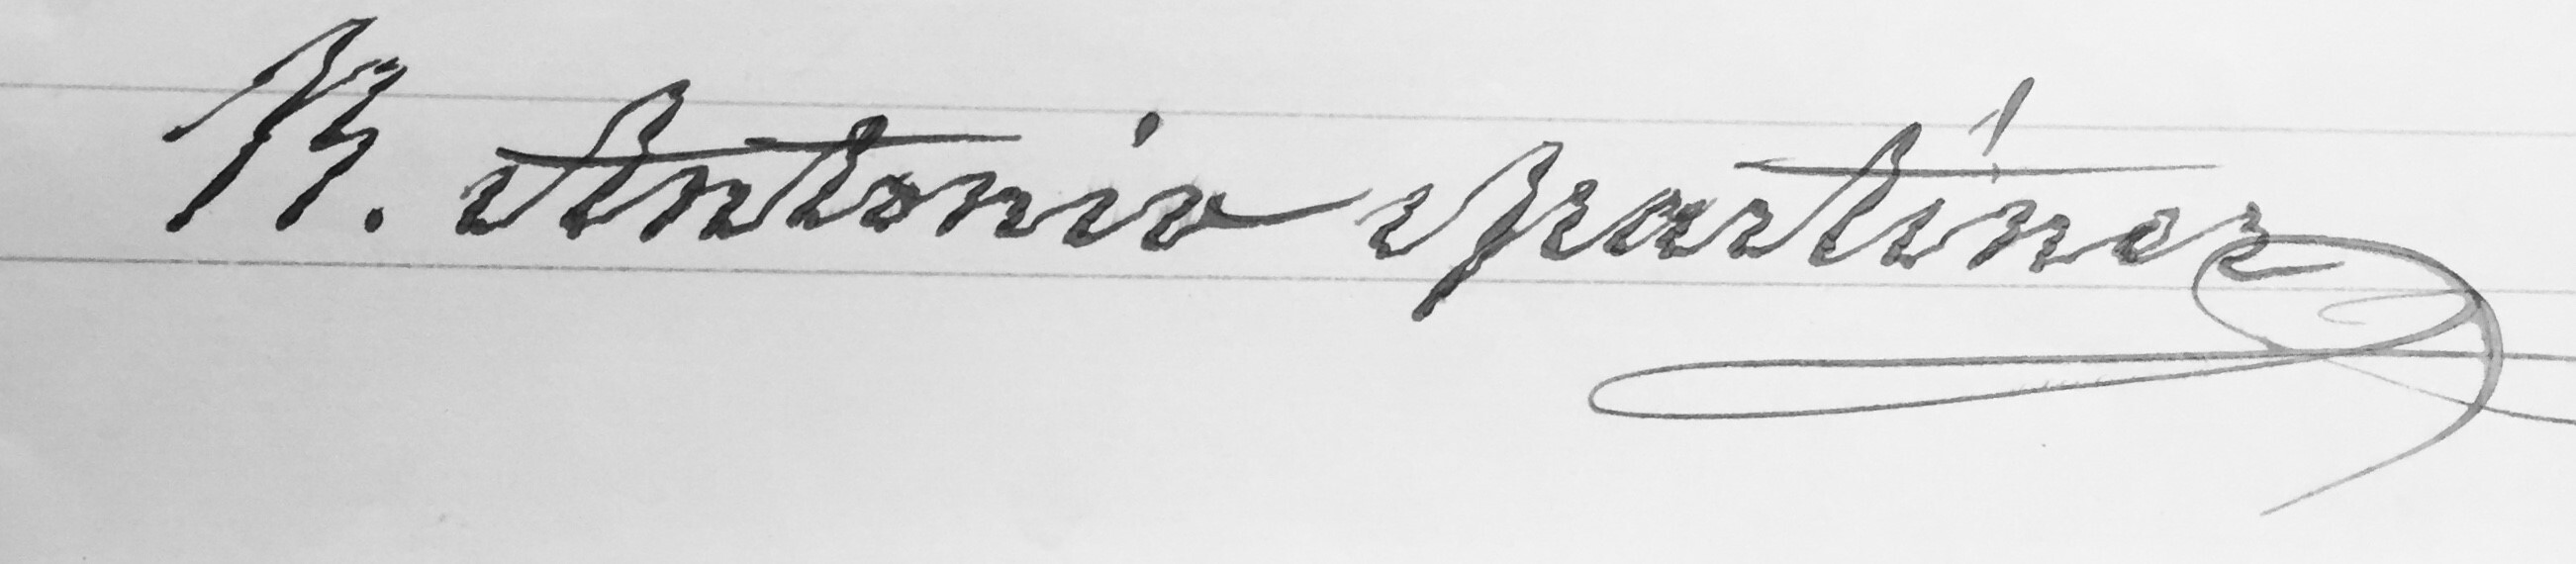
Signature of: rito antonio martínez gómez